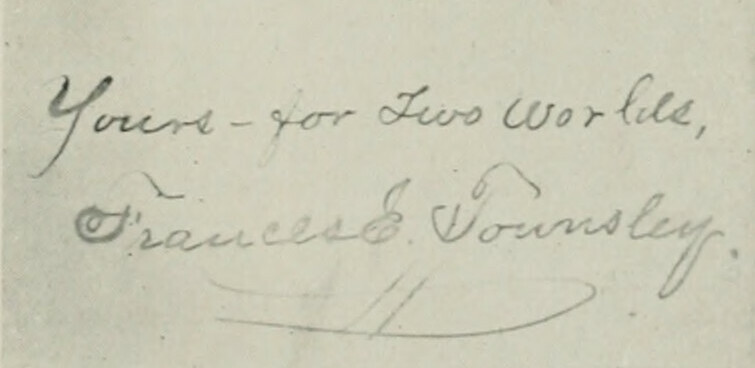
Signature of: frances e townsley